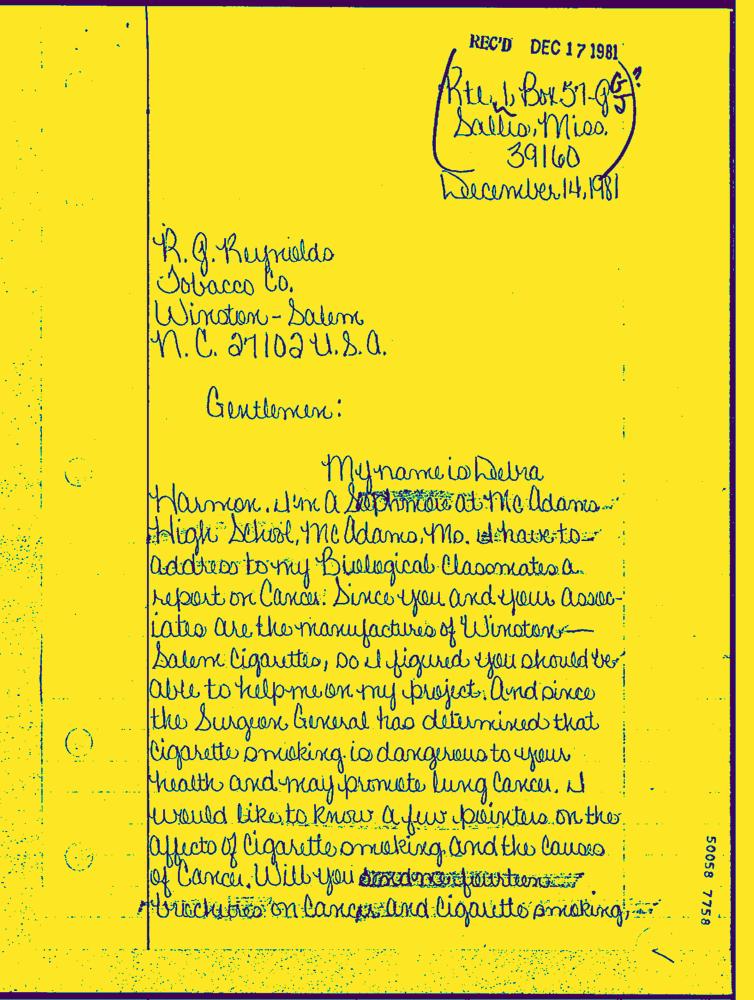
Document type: Hand-Written